Question: What is the potential diagnosis?
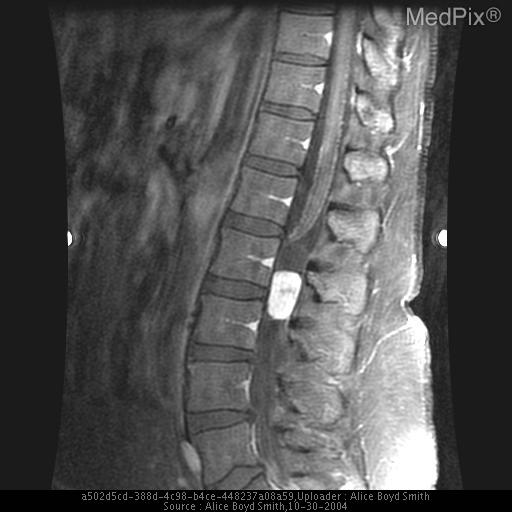
Answer: The possible diagnosis includes Extramedually Intradural lesions (MANDELInS)
M: Menigioma/metastatic
A: Arachnoid cyst
N: Neurofibroma
D: Dermoid
E: Epidermoid/Ependymoma
L: Lipoma
In: Infection (TB, cysticercosis)
S: Schwannoma.